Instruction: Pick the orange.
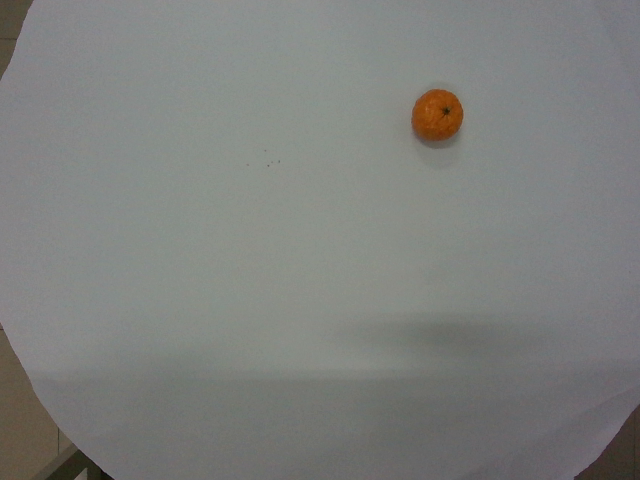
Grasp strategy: vertical